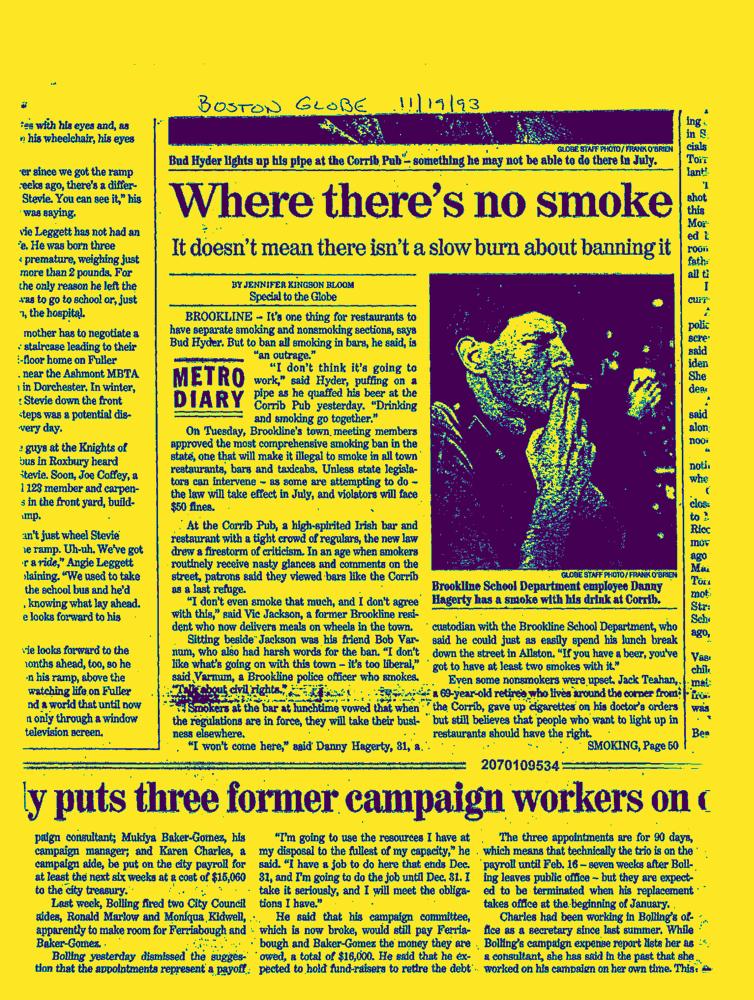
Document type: News-Article